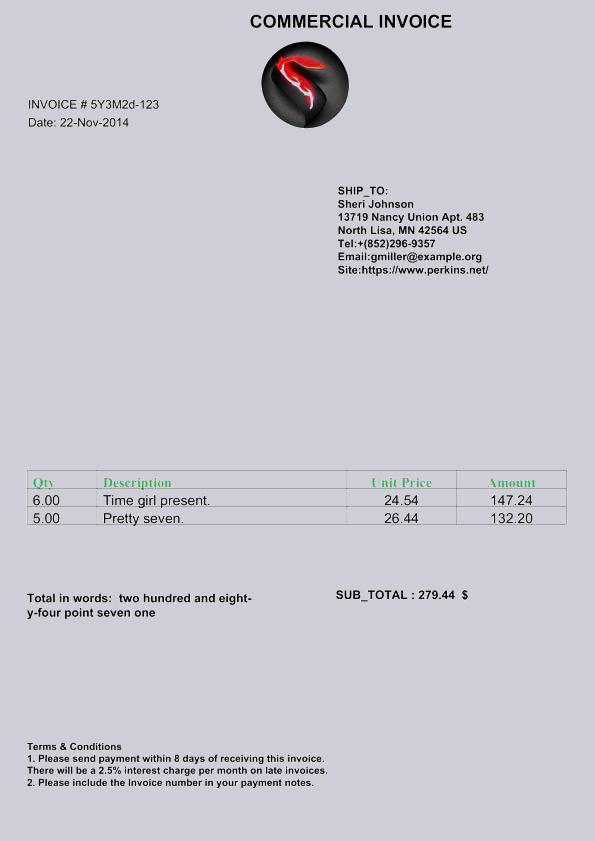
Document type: Invoice